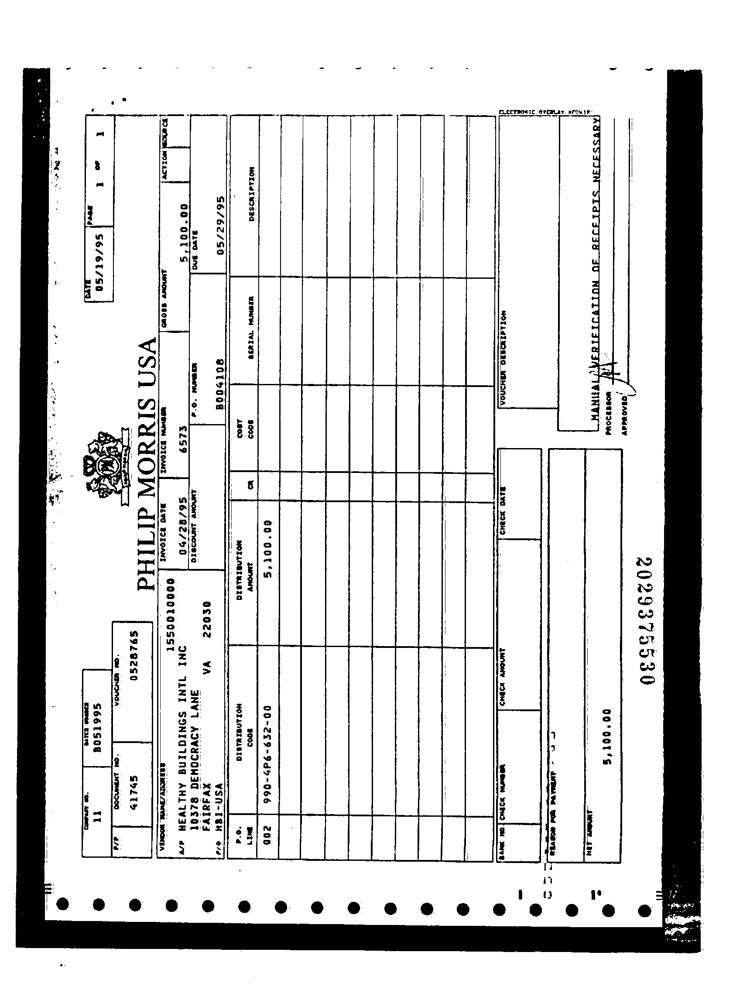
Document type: Invoice